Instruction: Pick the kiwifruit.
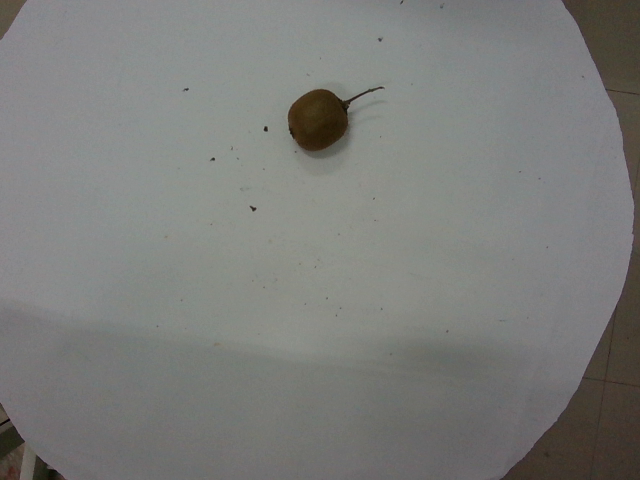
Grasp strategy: vertical